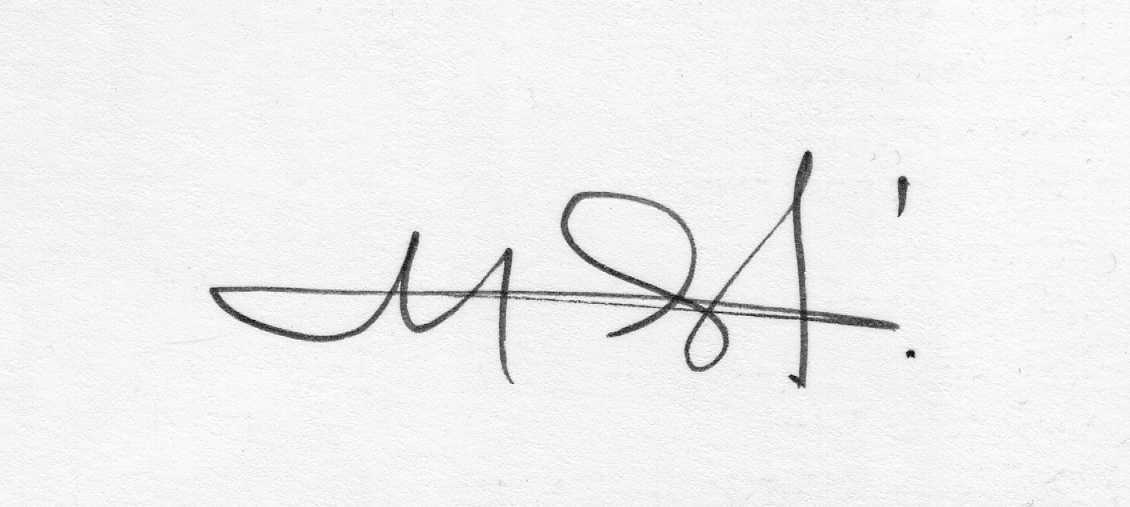
Signature of: choukri mesli